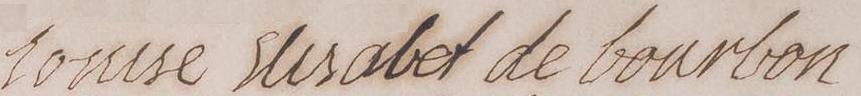
Signature of: louise élisabeth de bourbon